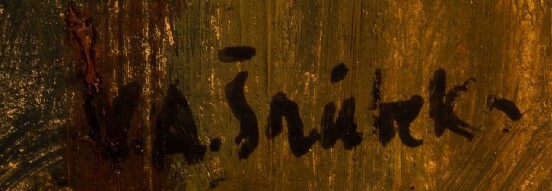
Signature of: václav alois šrůtek